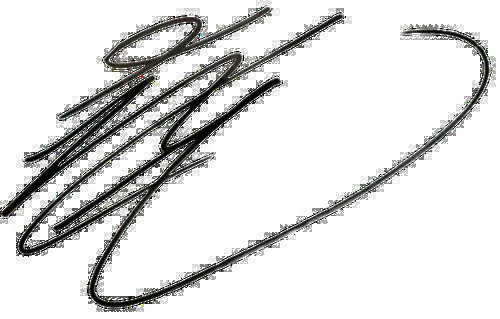
Signature of: won bin